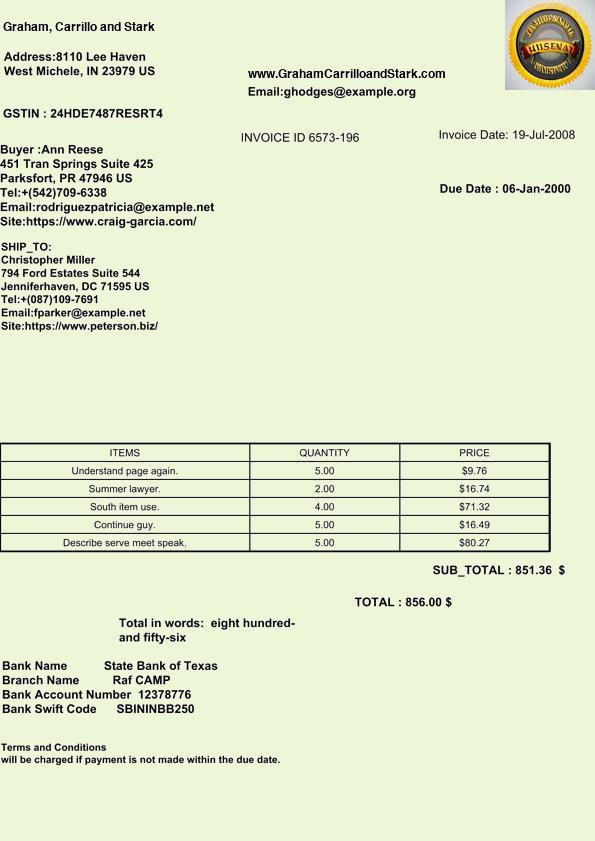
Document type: Invoice